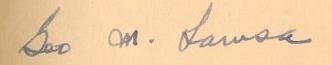
Signature of: george lamsa